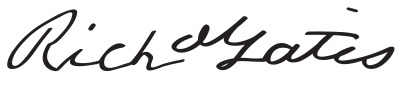
Signature of: richard yates